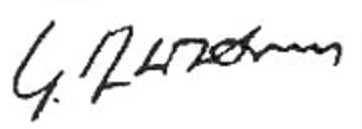
Signature of: karen demirchyan